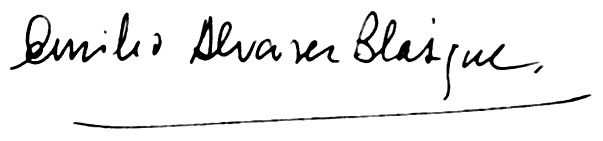
Signature of: emilio álvarez blázquez